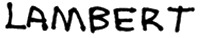
Signature of: thibaut lambert